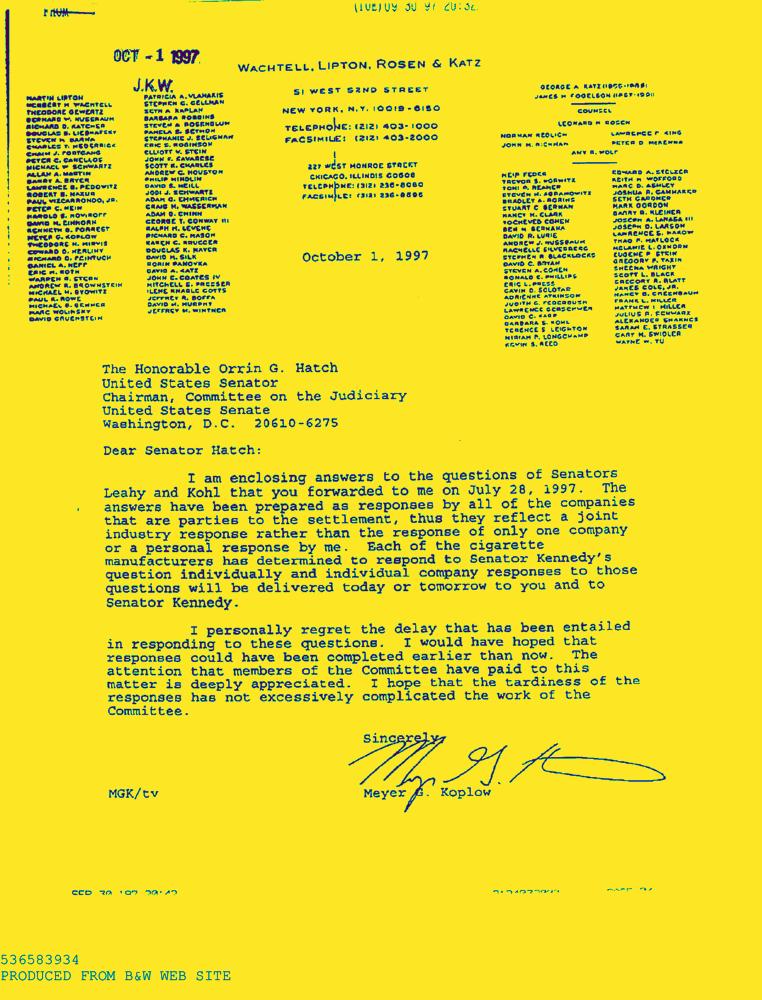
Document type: Letter-Doc